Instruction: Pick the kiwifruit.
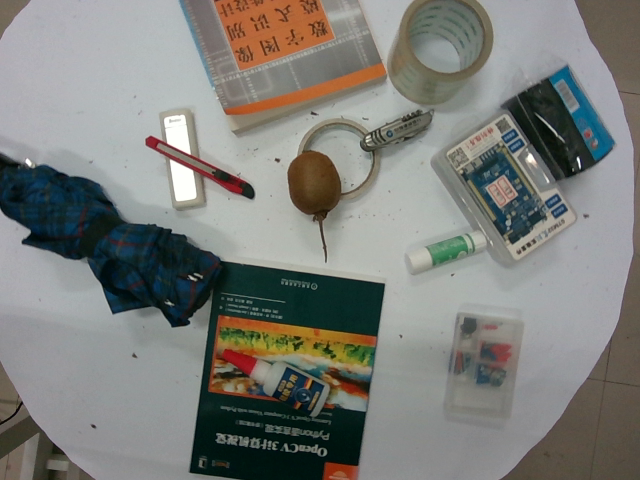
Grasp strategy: vertical